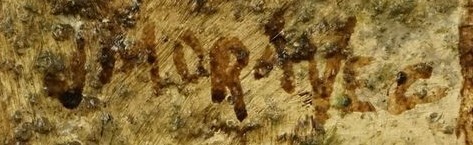
Signature of: jaroslav moravec